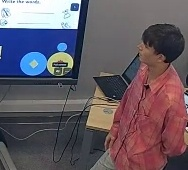
Транскрипция: Ну для начала начнем. Какая именно конструкция здесь представляем? Что это за континез? Ну, континез, да. А по-контритней. Вот, чтобы описать, в чем мы одеты, или другой человек одет, что мы именно говорим? I am very... Да, если в себе, то ты говоришь I am very, а если в другом, то любое другое место имения. Ну, в данном случае продолжай. Хорошо.
Категория: Коммуникативные модальности
Подкатегория: Вербальное; Невербальное
Описание действия: Учитель переходит к объяснению новой конструкции, связанной с изучаемой темой, указывая на пример на доске и прося учеников пояснить ее.
Контекст и комментарии: 1. Контекст ДО: ученики выполнили практическое задание и перешли к следующему разделу темы. 2. Реакция ПОСЛЕ: ученики внимательно смотрят на доску и отвечают на вопрос педагога. 3. Педагогический смысл: действие было эффективно, так как учитель последовательно выстраивает переход от практики к осмыслению — он не просто сообщает новую конструкцию, а активизирует продуктивное мышление, приглашая учеников самостоятельно сформулировать правило на основе уже увиденного примера. Указание на доску фокусирует общее внимание на конкретном образце, что помогает ученикам быстрее вникнуть в суть.